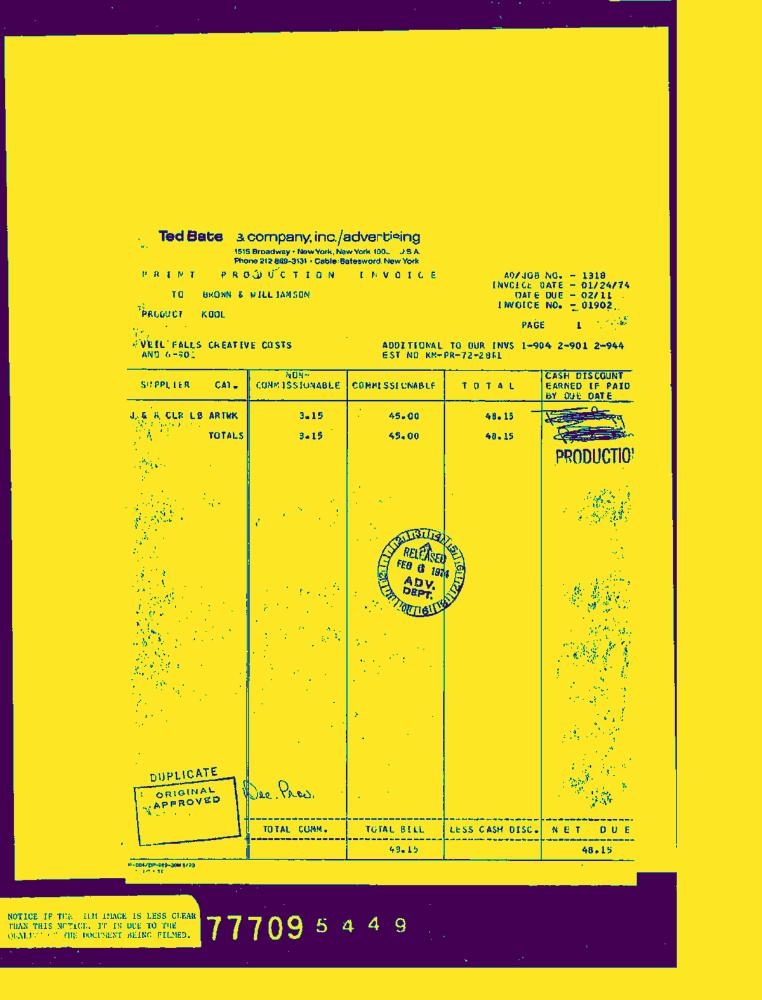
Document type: Invoice-Doc